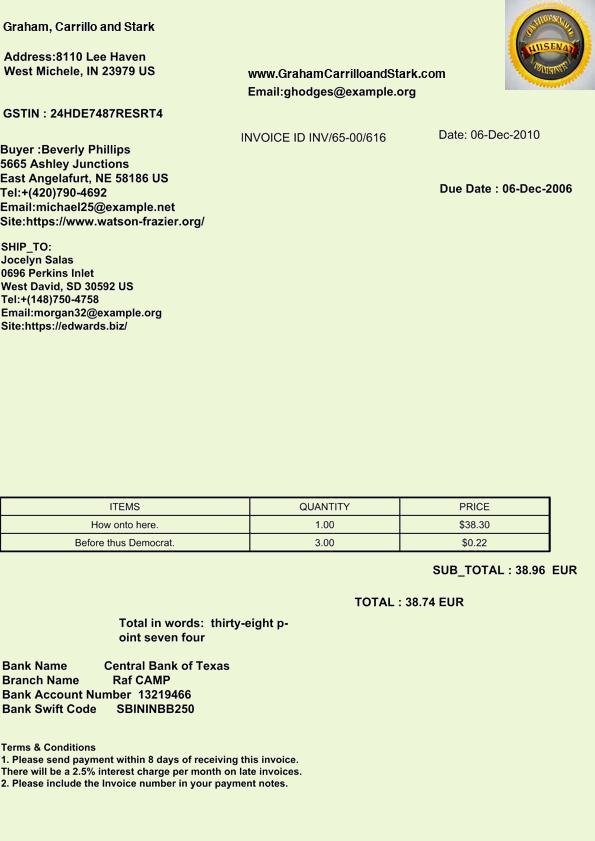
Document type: Invoice